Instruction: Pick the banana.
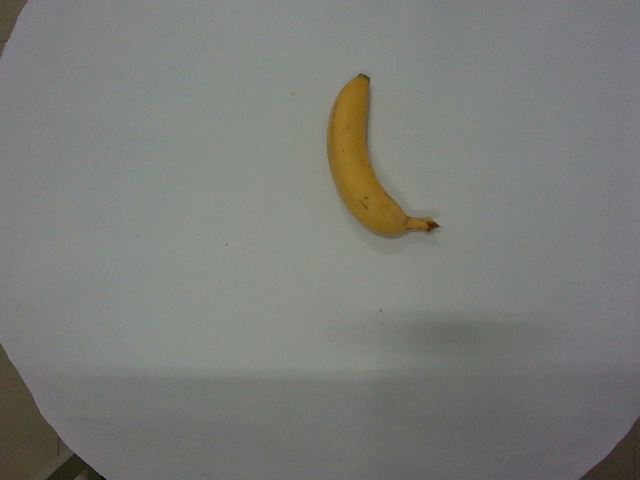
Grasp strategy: vertical